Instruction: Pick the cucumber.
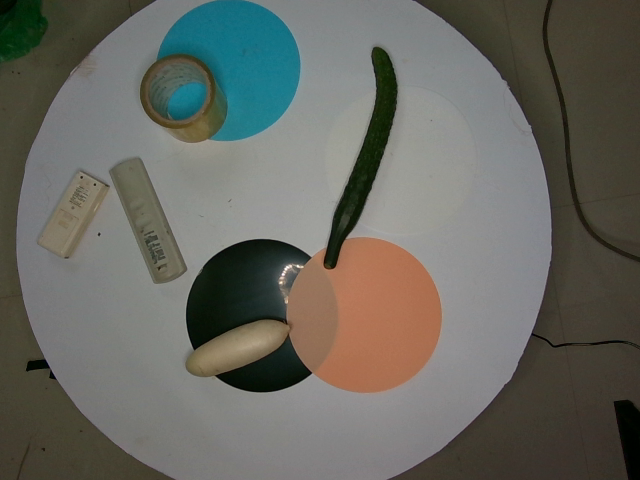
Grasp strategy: vertical